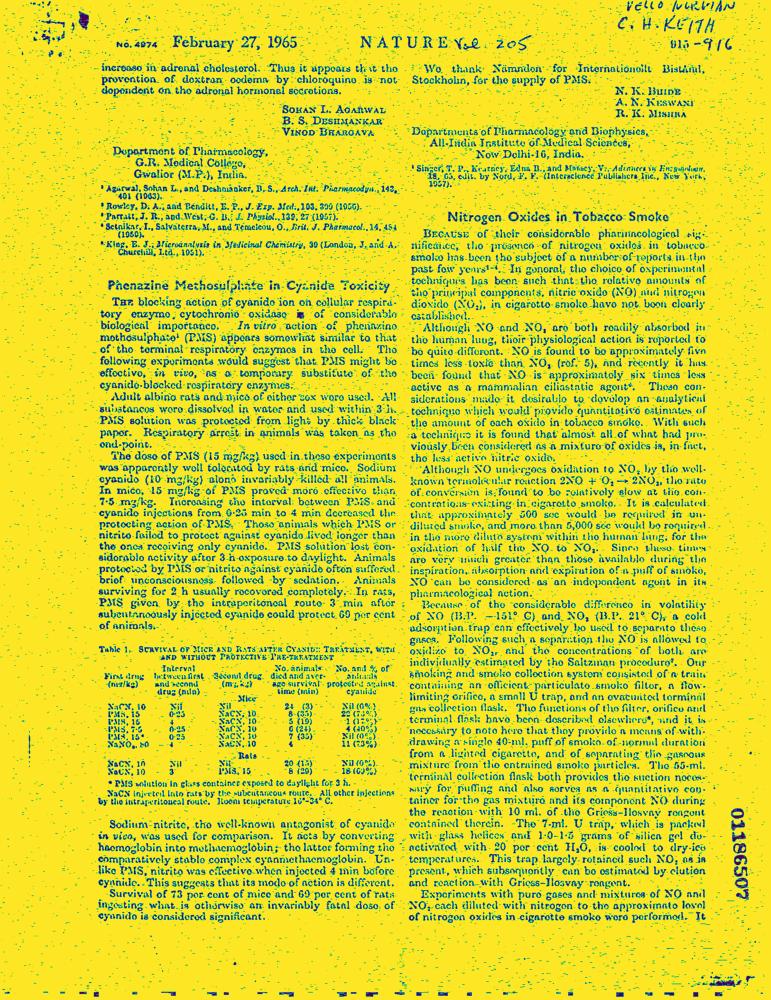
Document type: News-Article